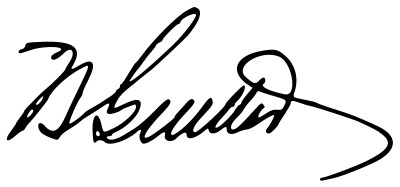
Signature of: néstor guillén